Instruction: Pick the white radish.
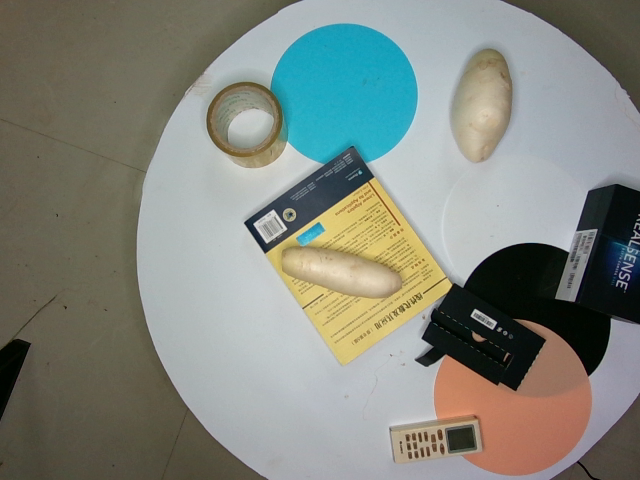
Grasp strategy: vertical